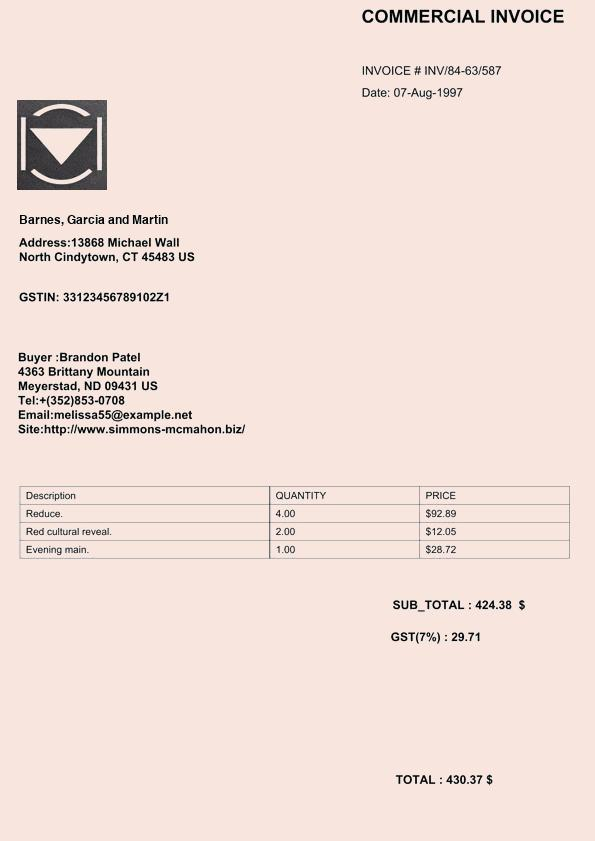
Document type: Invoice